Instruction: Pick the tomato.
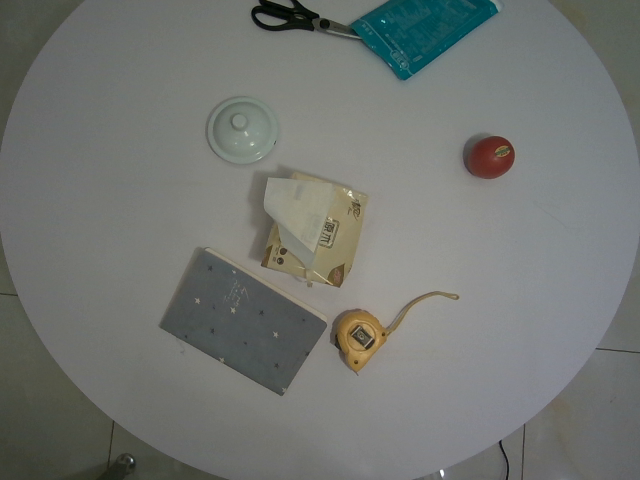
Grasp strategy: vertical